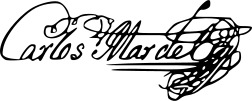
Signature of: carlos mardel